Question: Talk about the condition:
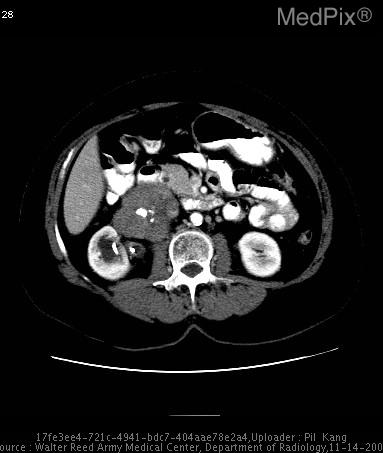
Answer: The disease is discussed as: Leiomyosarcoma is the second most common primary retroperitoneal tumor in adults, and it is the most common venous neoplasm. This entity shows three growth patterns: 1) extravascular (62%), 2 intravascular (5%), and 3) both (33%). The clinical manifestations are: 1) large abdominal mass; symptoms consistent with venous thrombosis/Budd Chiari syndrome.  The most common radiologic feature is a large, partially necrotic soft-tissue mass in the retroperitoneum with or without extension into the inferior vena cava. Computed tomography and magnetic resonance imaging typically show a nonfatty, necrotic retroperitoneal mass and a vascular component when it is present.

In this case, the tumor exhibited both extravascular and intravascular growth patterns, with a couple of images demonstrating a "beak sign" with both the IVC and the left renal vein strongly suggesting the origin as being from the IVC itself.

Treatment of choice is surgical excision.  Long-term prognosis is usually poor.